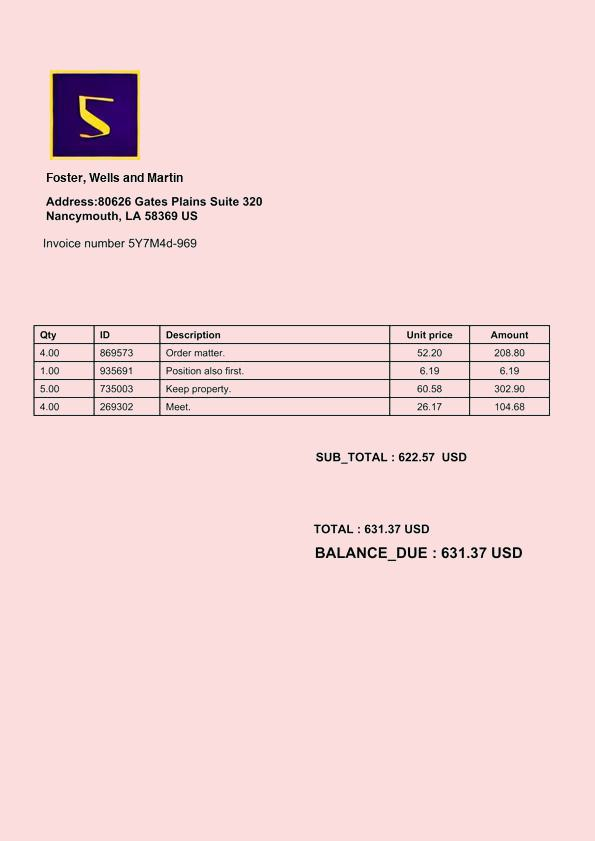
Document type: Invoice